Question: Describe the condition in detail:
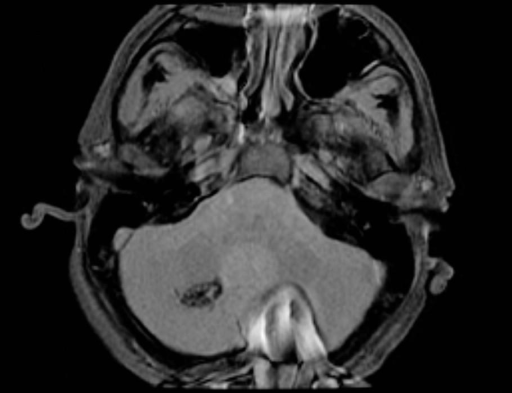
Answer: The disease is discussed as: Cavernous Angiomas make up approximately 10-15% of vascular malformations of the brain. They consist of large sinusoidal vascular spaces which lack normal endothelial tight juctions.  As a result, bleeding is frequent.  The majority of bleeds from these lesions, however, are subclinical with nearly 100% demonstrating hemosiderin staining of the adjacent parenchyma at diagnosis.  There is a 0.5-1% incidence of symptomatic hemmorhage/year.  The most common clinical presentation as a result of hemmorhage is the development of seizures or progressive neurologic deficits, with a seizure disorder being the presenting symptom in approximately 50% of patients with cavernous angiomas.  The degree to which a lesion is symptomatic is,like most CNS abnormalities, dependent on location. Brainstem lesions tend to present earlier with neurologic deficits.

Cavernous angiomas may occur anywhere within the CNS with roughly 3/4 occurring supratentorially, 1/4 within the posterior fossa and brainstem, and occasional lesions within the spinal cord.  While the occurrence may be sporadic, there is a strong familial association identified where close to 80% of members of affected families may demonstrate lesions.  In about 50% of patients the lesions will be multiple.  Whenever more than one cavernous malformation is identified in the CNS, there is probably an autosomal dominant inheritence.  This should prompt an evaluation of all first-degree relatives.

Imaging findings are related to the degree of prior hemmorhage of the lesions.  On CT, these lesions may be heavily calcified.  MR often demonstrates blood products of various ages centrally and a rim of hemosiderin peripherally.  Gradient-echo images may be helpful in identification of small lesions secondary to the gradient suseptibility or characteristic "blooming" artifact produced by hemosiderin.  Following contrast administration, on either CT or MR, variable enhancement may occur.